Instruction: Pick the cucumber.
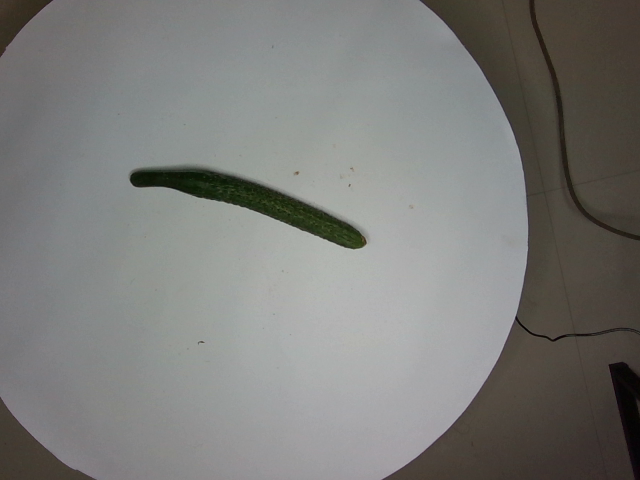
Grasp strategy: vertical